Question: What type of tax is indicated in the document, personal property or real estate?
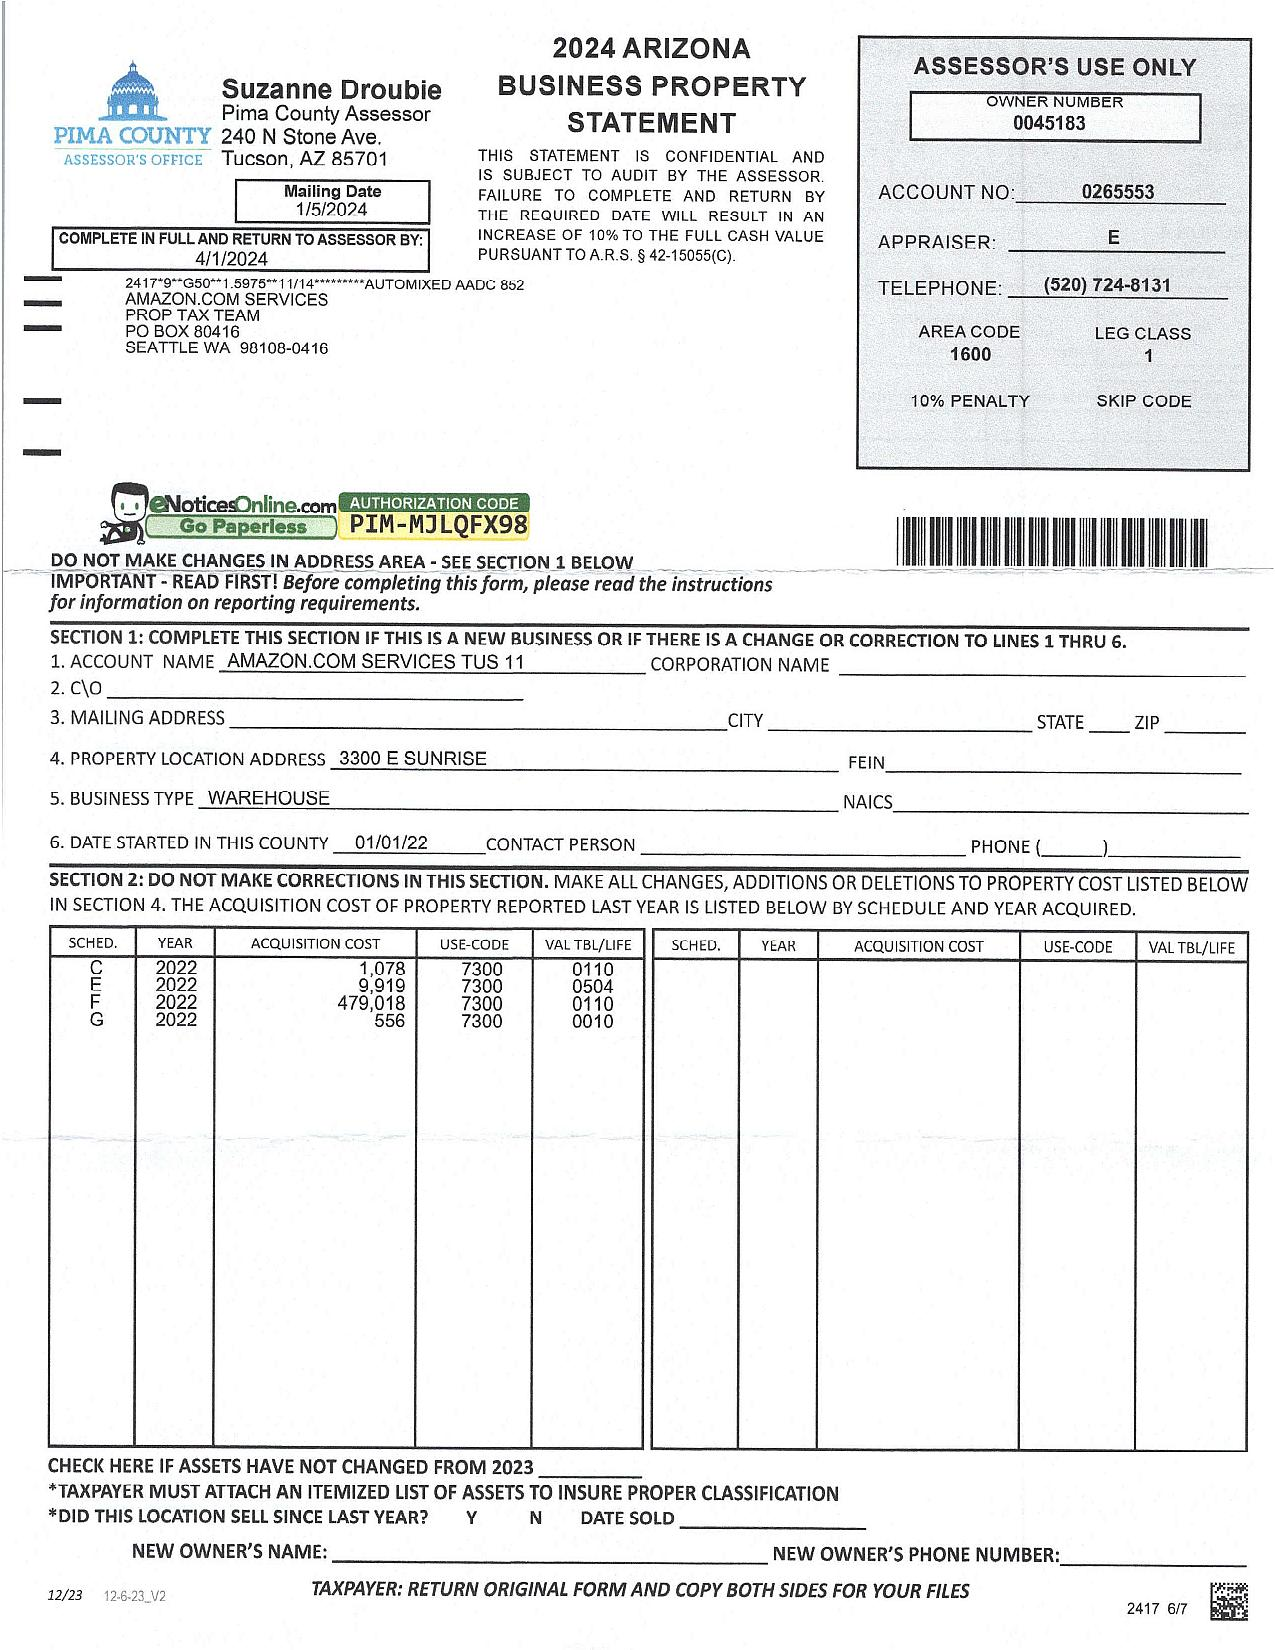
Answer: "BUSINESS PROPERTY STATEMENT"